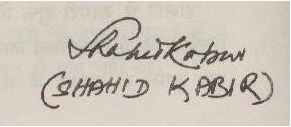
Signature of: shahid kabir